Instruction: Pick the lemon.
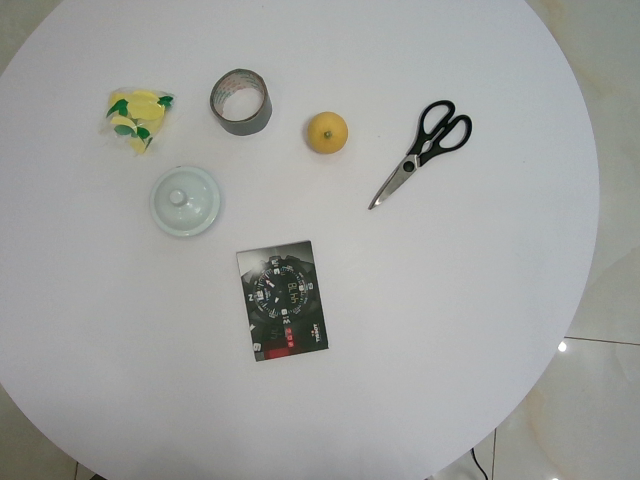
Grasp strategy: vertical